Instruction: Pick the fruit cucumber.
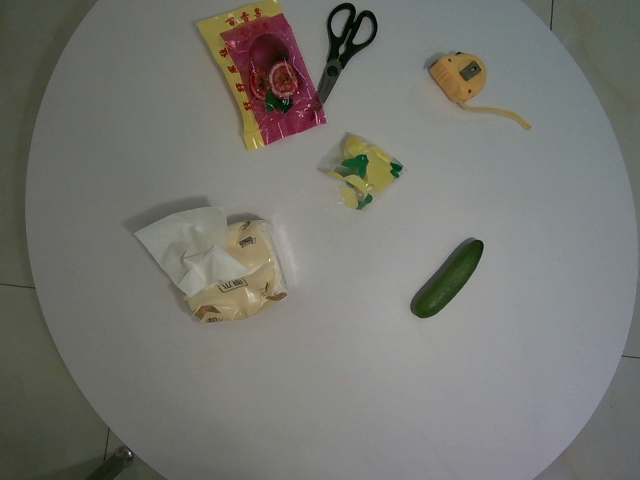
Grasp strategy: vertical